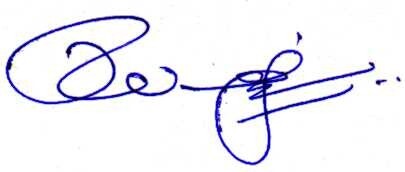
Signature of: era natarasan